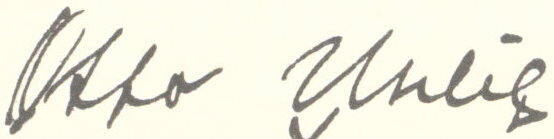
Signature of: karl otto uhlig